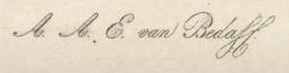
Signature of: antoon van bedaff